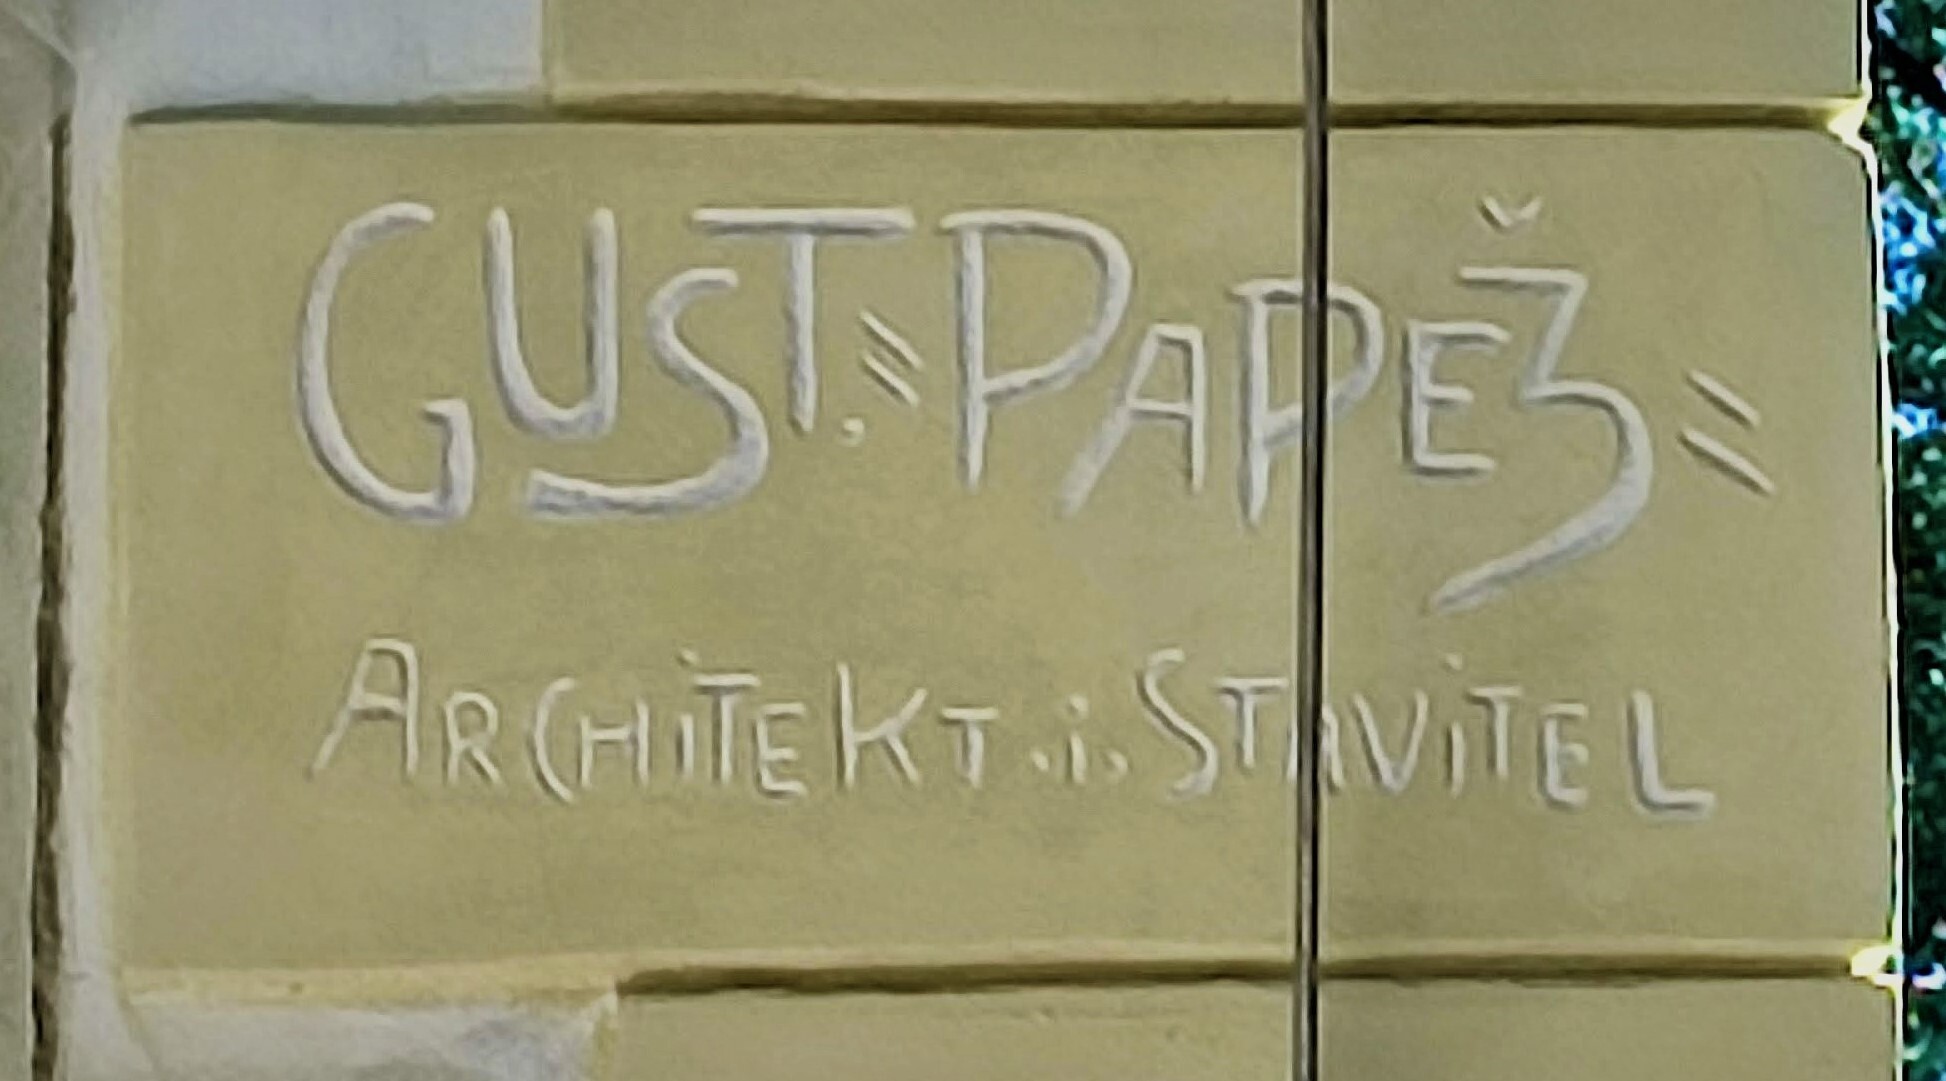
Signature of: gustav papež